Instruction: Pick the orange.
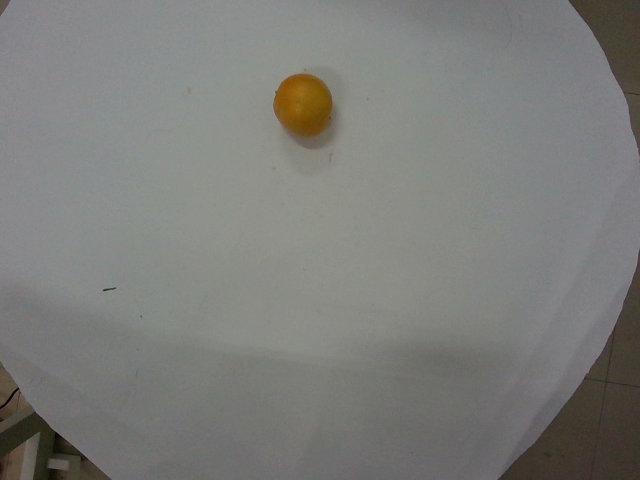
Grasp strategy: vertical